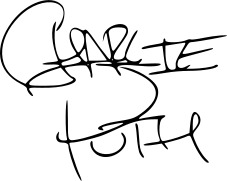
Signature of: charlie puth